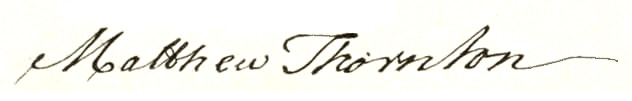
Signature of: matthew thornton